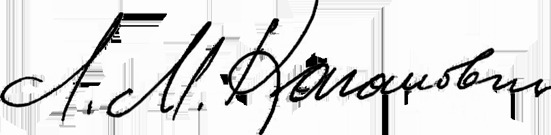
Signature of: lazar kaganovich